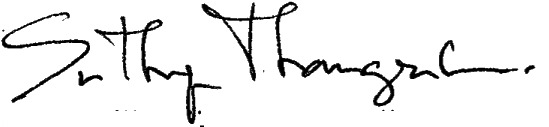
Signature of: suthep thaugsuban